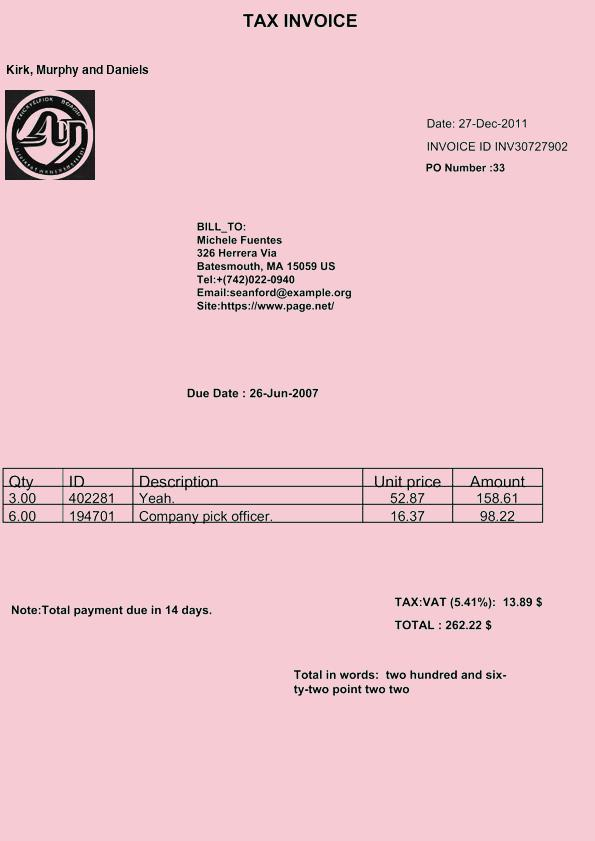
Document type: Invoice